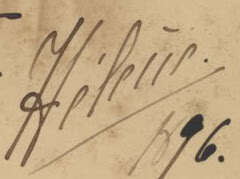
Signature of: princess hélène of orléans